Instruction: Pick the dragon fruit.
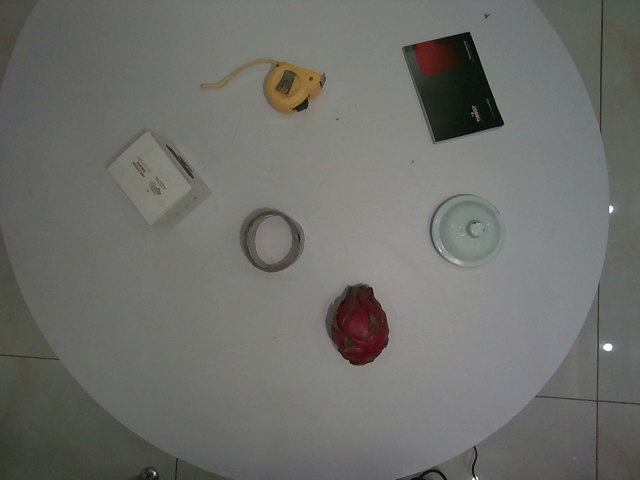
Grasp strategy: vertical